Question: What is the total amount of taxes owed as per the document?
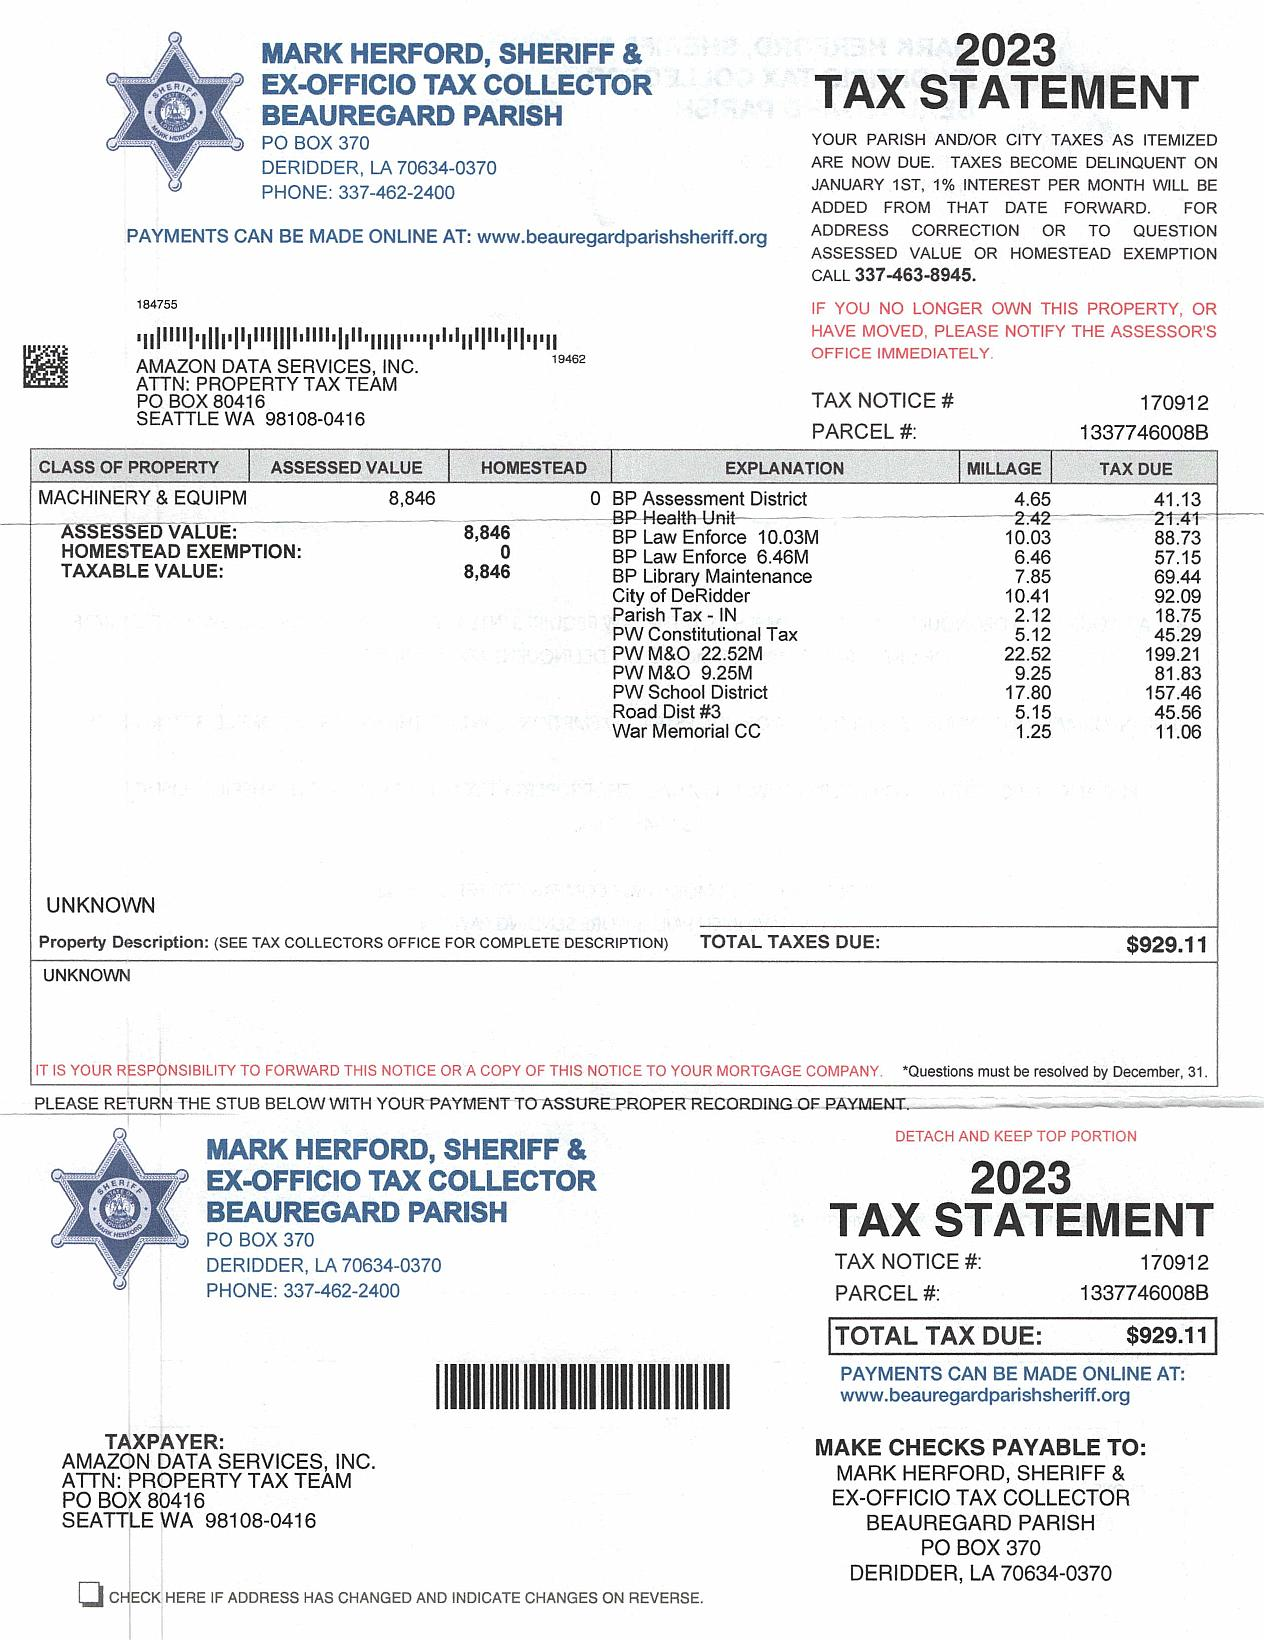
Answer: "929.11"